Question: What might the diagnosis be?
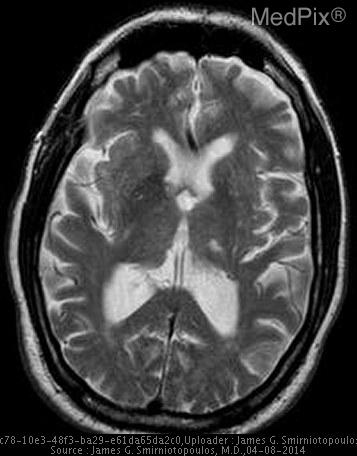
Answer: The possible diagnosis includes Low grade glioma (astrocytoma Gr 2)
Lacunar infarction
Subcortical white matter infarct
Cortical MCA infarction.